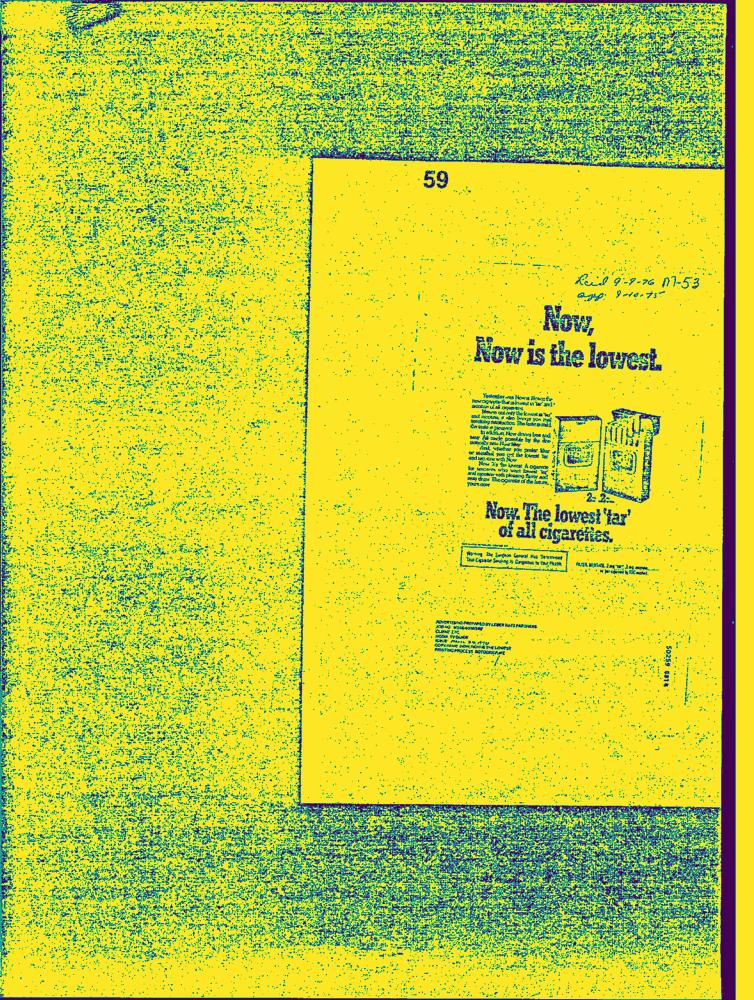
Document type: AD